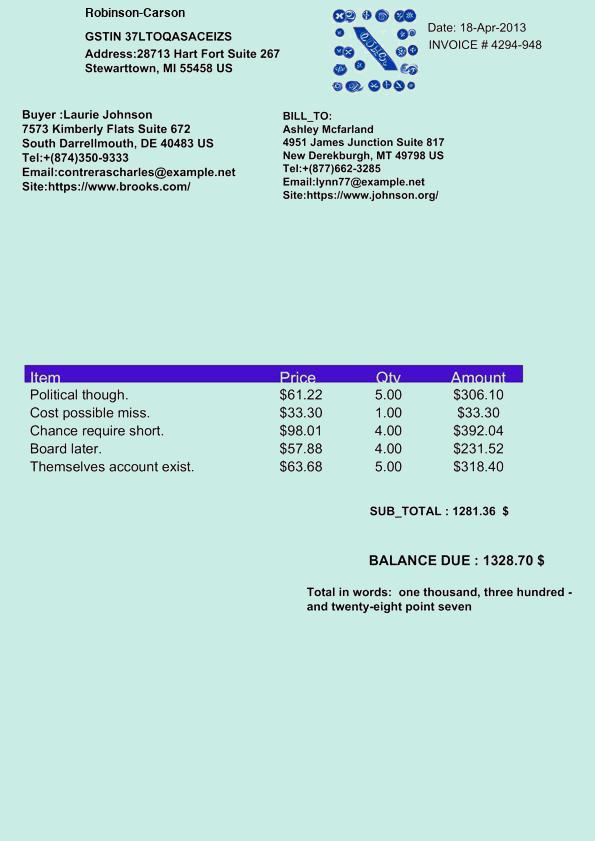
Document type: Invoice